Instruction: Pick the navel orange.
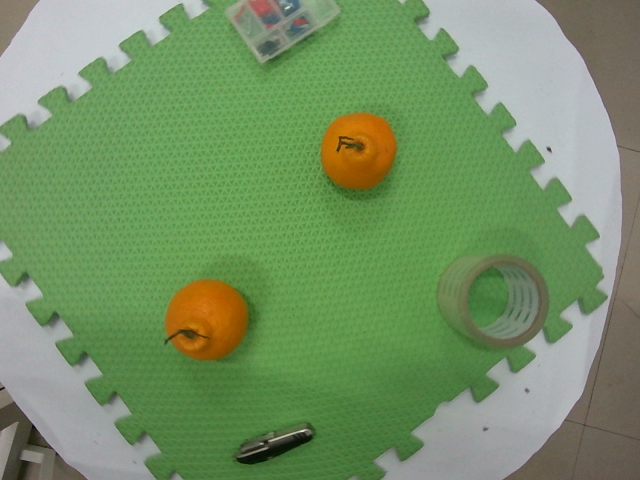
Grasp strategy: vertical